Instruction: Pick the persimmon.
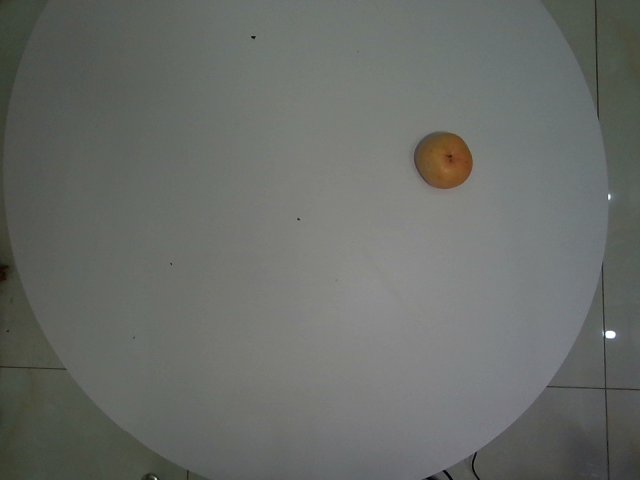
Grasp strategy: vertical